Question: What was observed in the imaging?
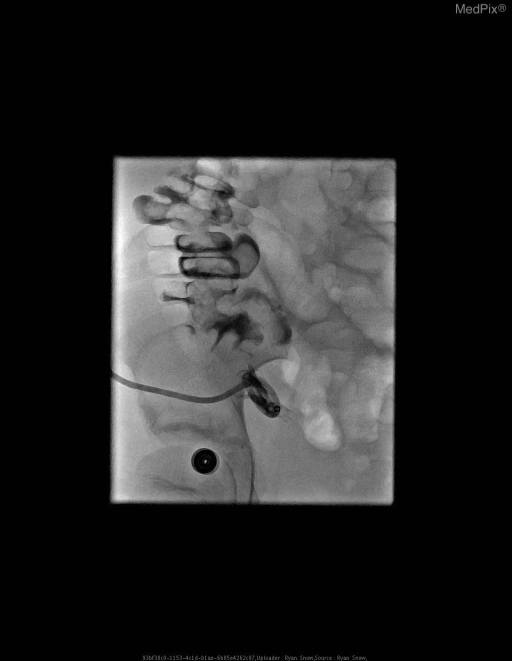
Answer: The imaging shows Image 1: Lower abdominal fluid collection s/p appendectomy
Image 2: Successful drain placement
Image 3: Fistula from abscess pocket and drainage catheter tip to cecum
Image 4: Persistent fistula from abscess pocket and drainage catheter tip to cecum Contrast injected through drainage catheter showing persistent fistula from abscess pocket to cecum.
POD#13.